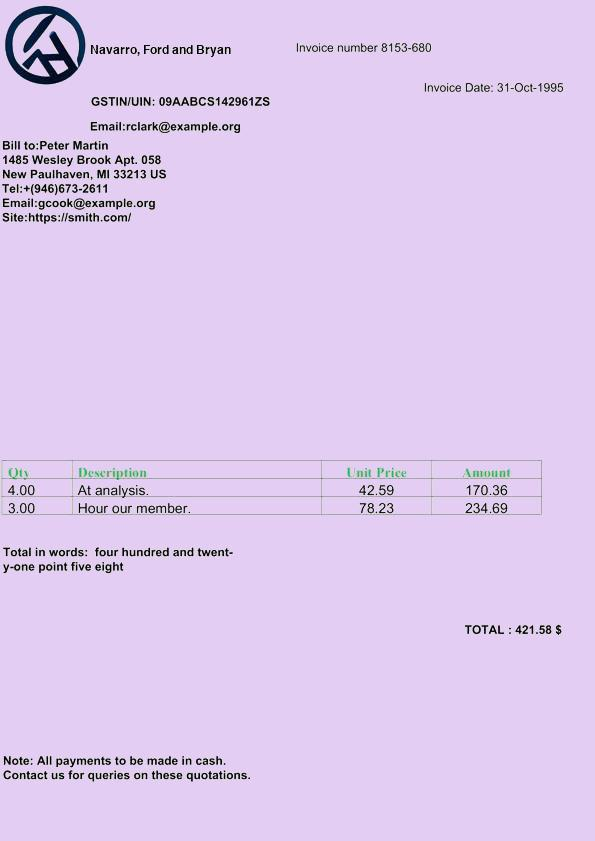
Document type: Invoice